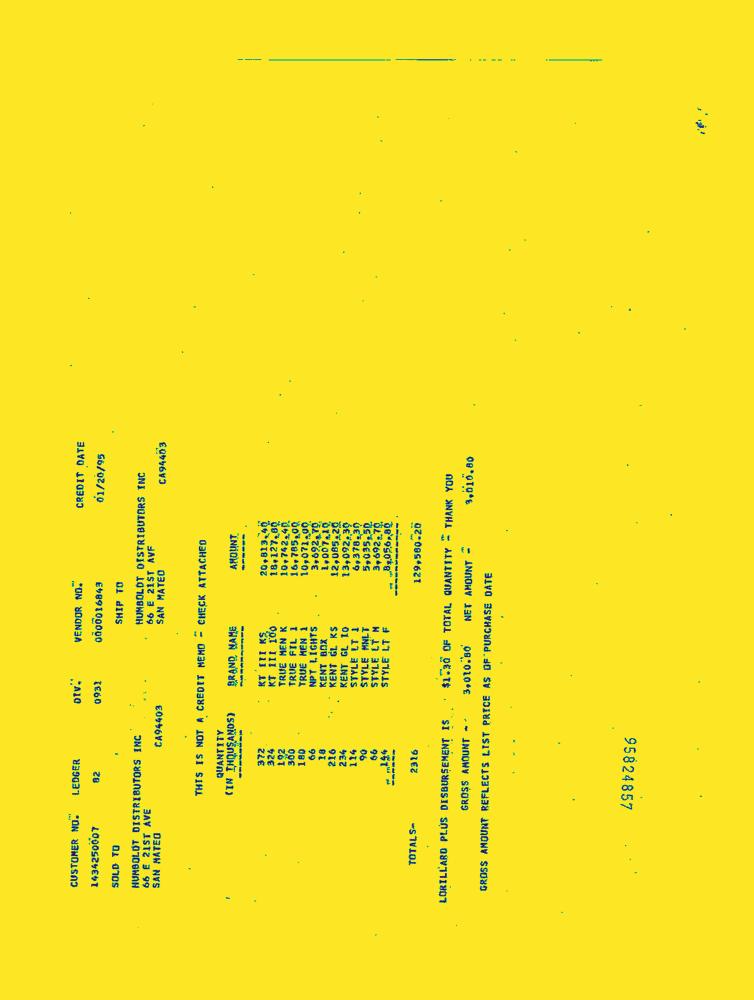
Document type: Invoice-Doc